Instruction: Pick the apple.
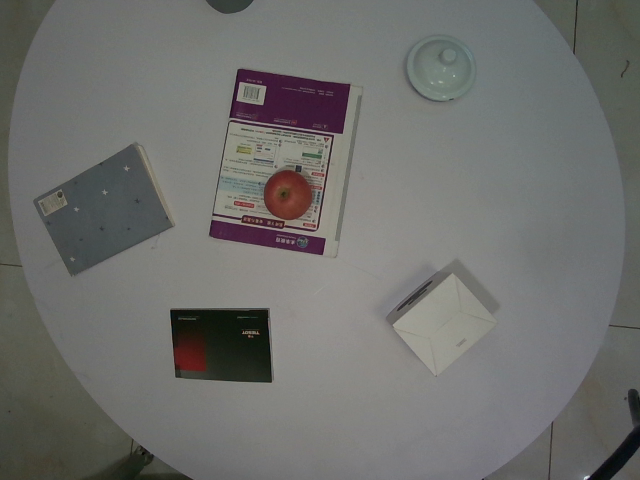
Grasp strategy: vertical